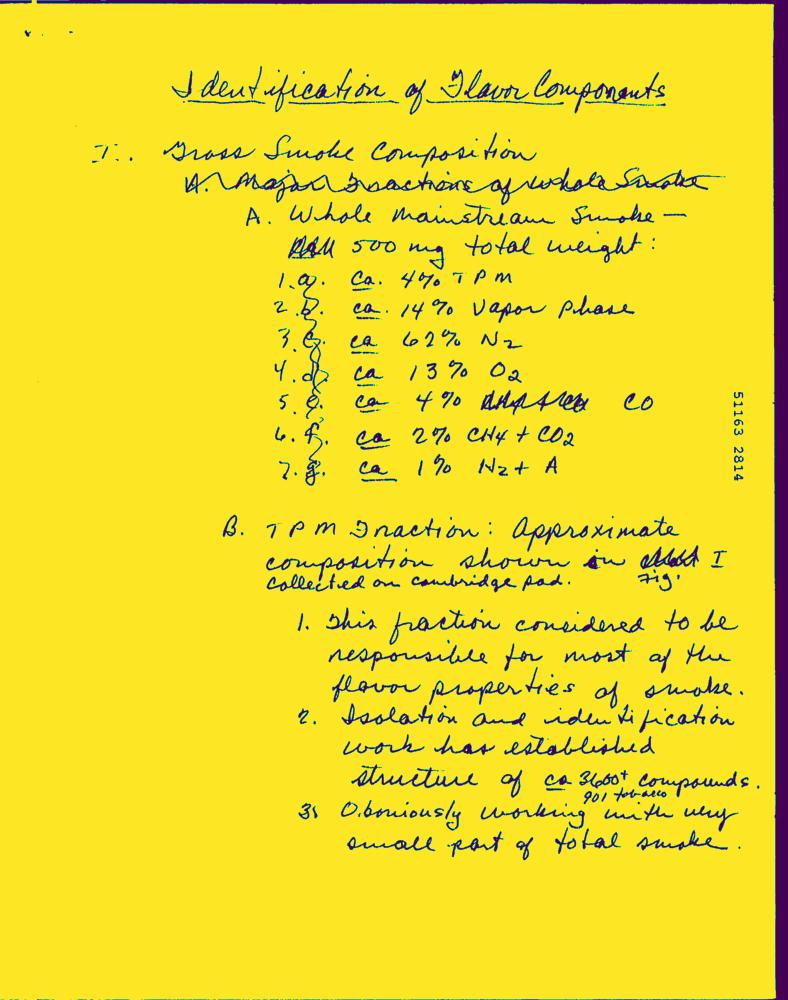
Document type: Hand-Written